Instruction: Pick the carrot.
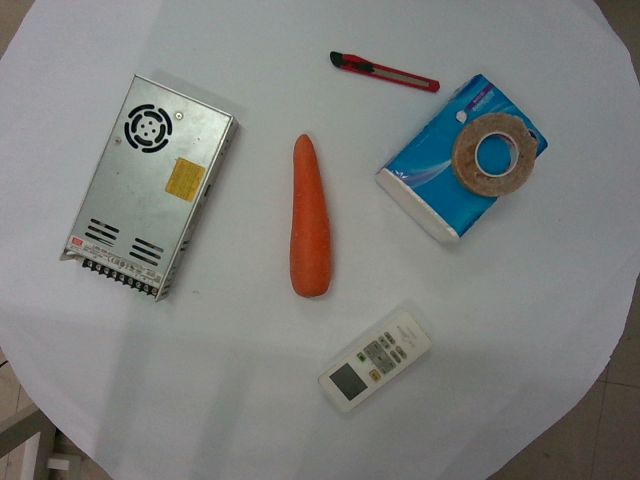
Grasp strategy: vertical